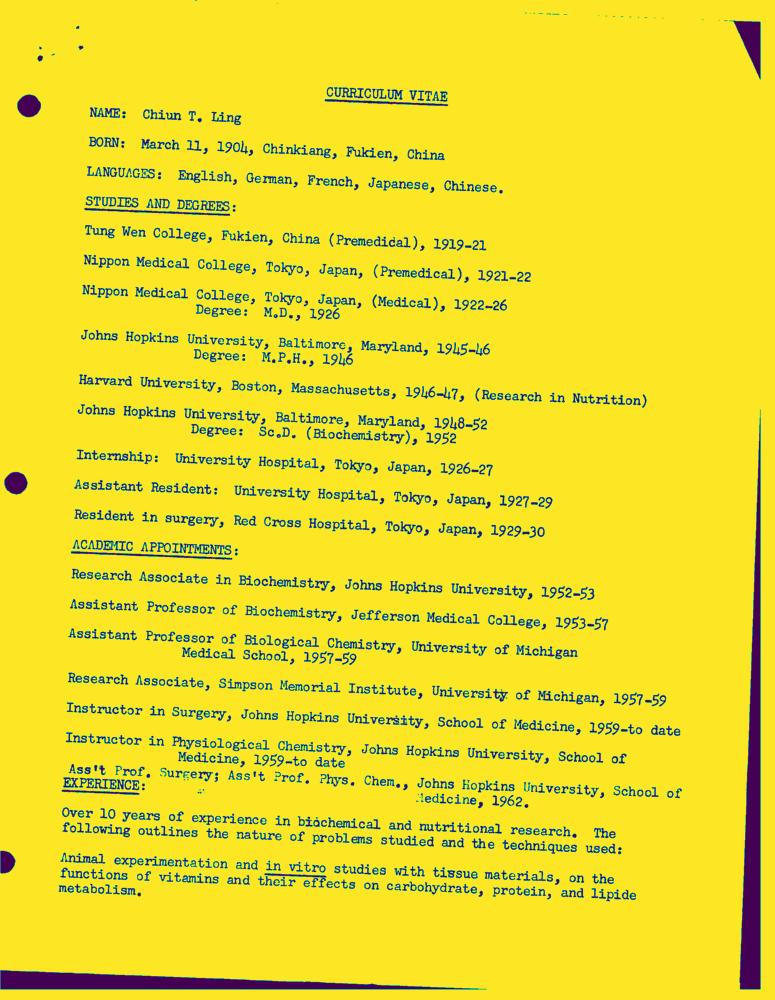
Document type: Resume-Doc